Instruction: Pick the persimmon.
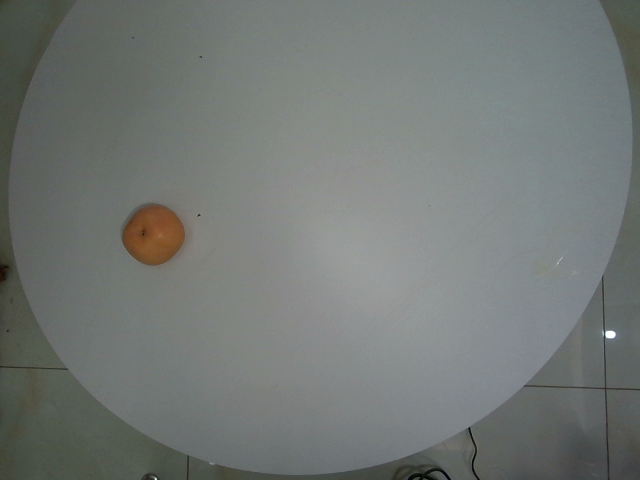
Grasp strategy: vertical